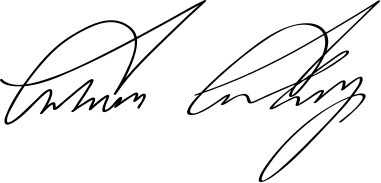
Signature of: calvin coolidge